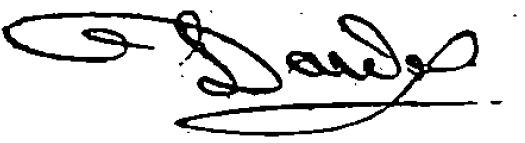
Signature of: rené dardel